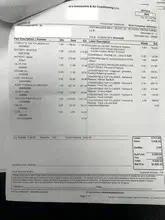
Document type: Invoice